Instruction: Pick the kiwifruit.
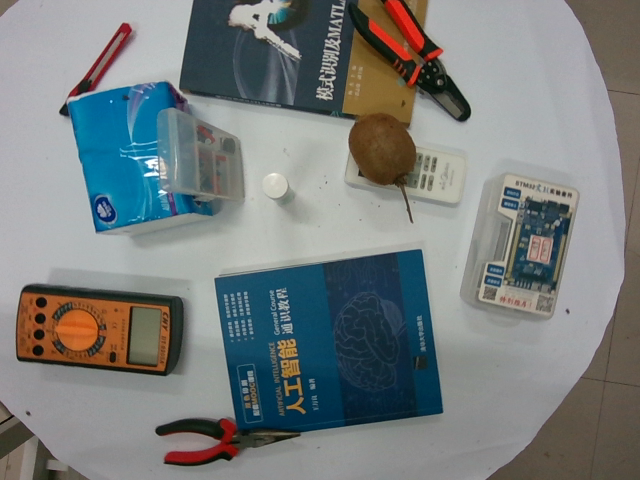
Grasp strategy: vertical